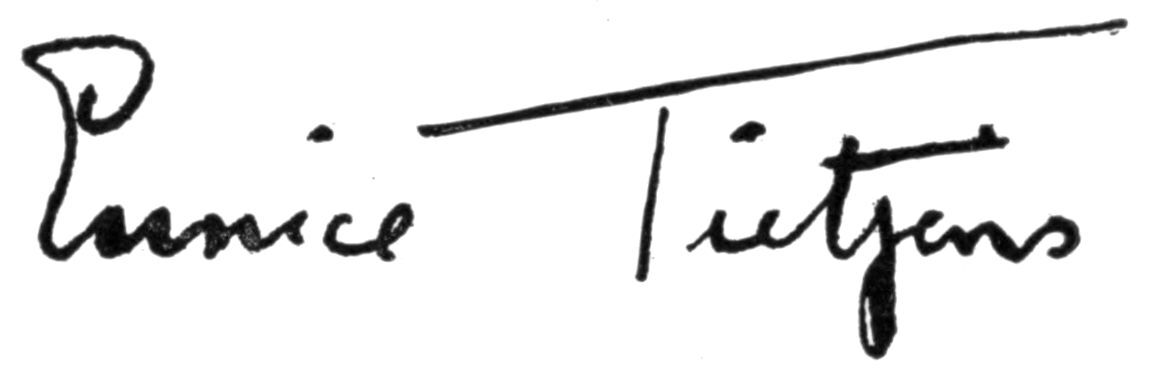
Signature of: eunice tietjens